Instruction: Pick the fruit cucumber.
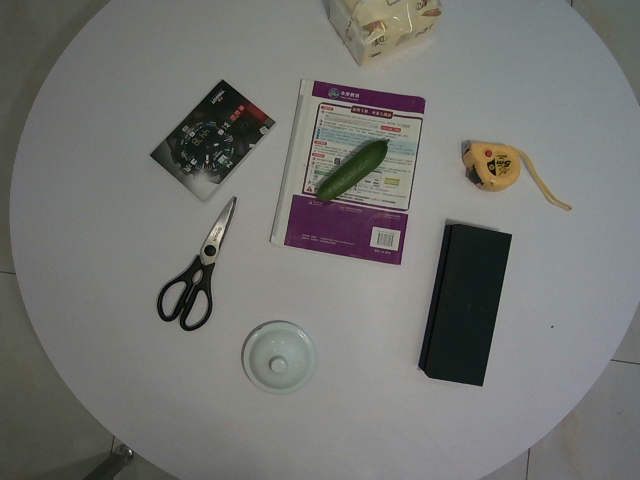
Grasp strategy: vertical